Question: What is the potential diagnosis?
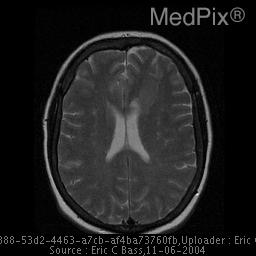
Answer: The possible diagnosis includes Heterotopia
Neoplasm.